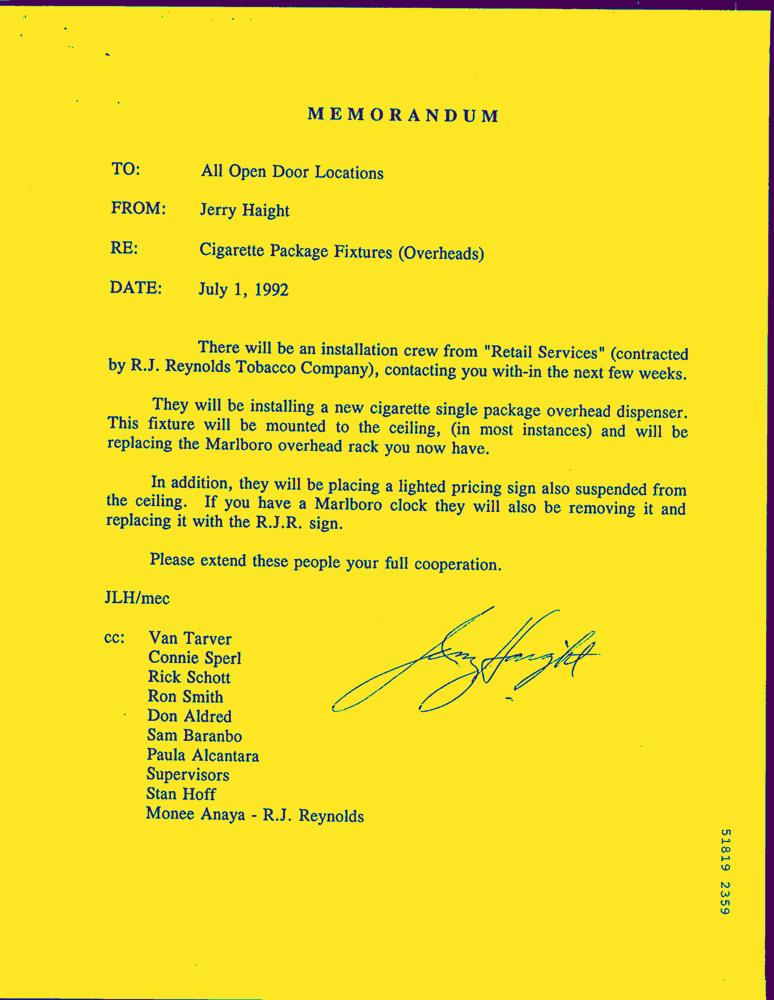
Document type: Letter-Doc